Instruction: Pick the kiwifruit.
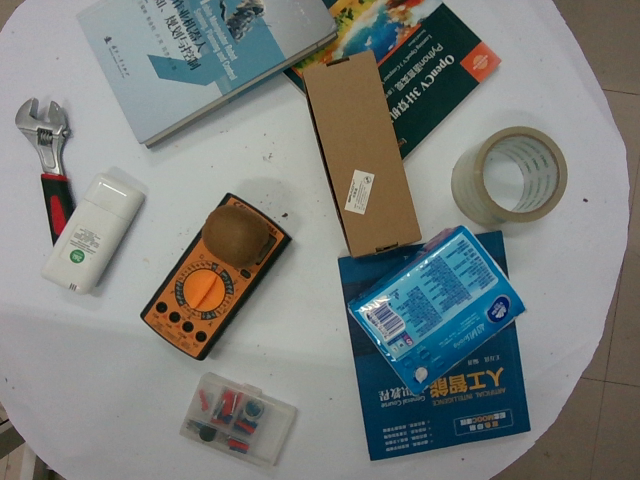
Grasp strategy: vertical